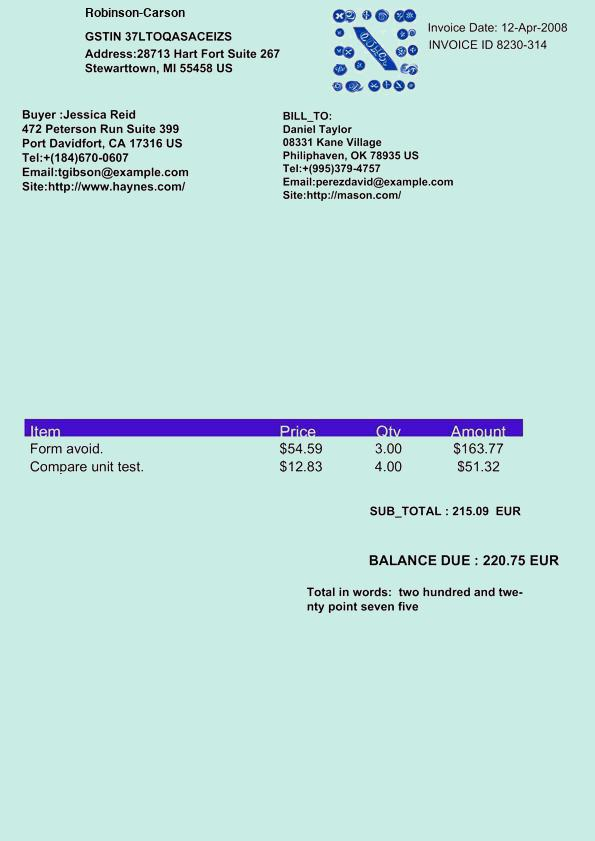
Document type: Invoice